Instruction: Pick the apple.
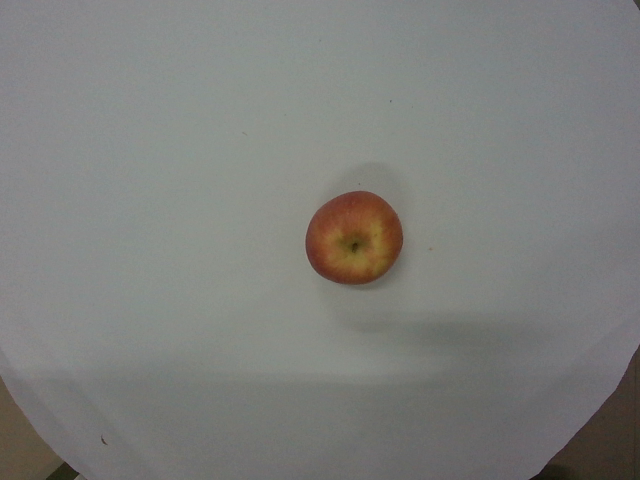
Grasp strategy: vertical